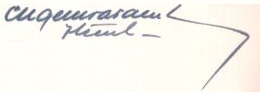
Signature of: pedro eugenio aramburu